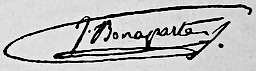
Signature of: jérôme bonaparte